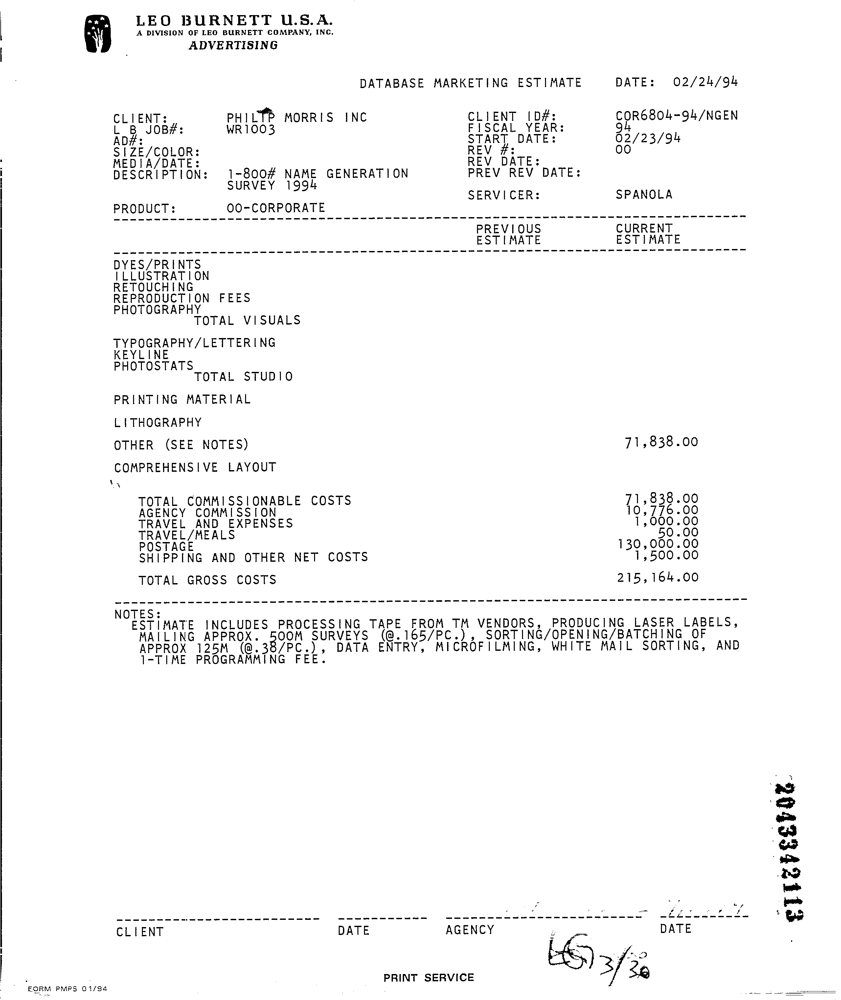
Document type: Invoice